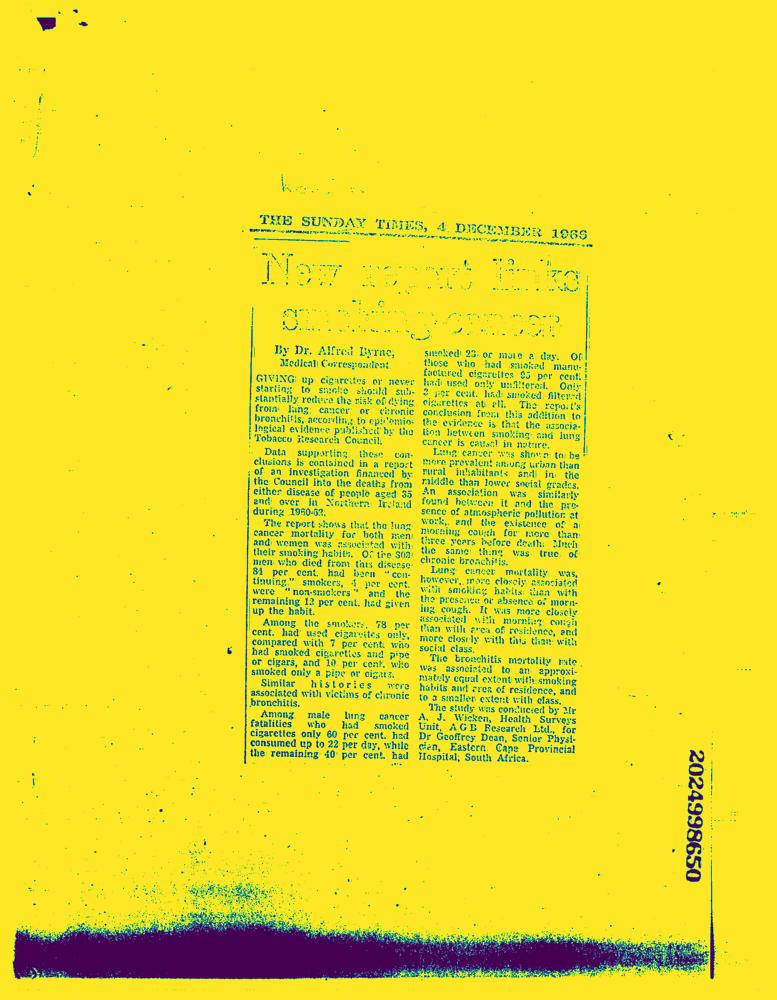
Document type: News-Article